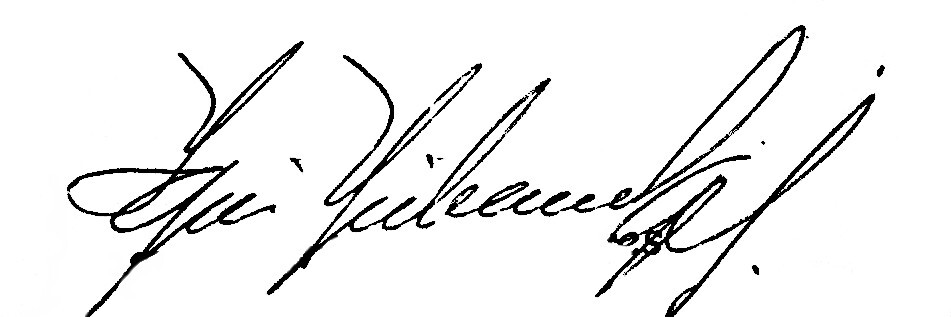
Signature of: ignacio iribarren borges